Question: What could the diagnosis suggest?
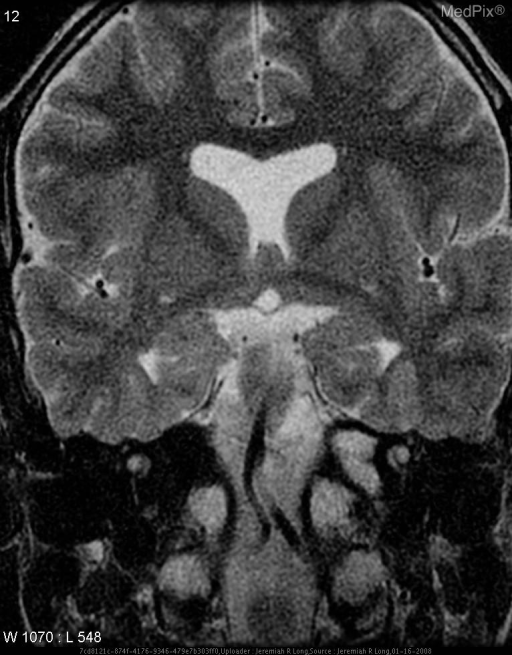
Answer: The possible diagnosis includes Septo-optic dysplasia.